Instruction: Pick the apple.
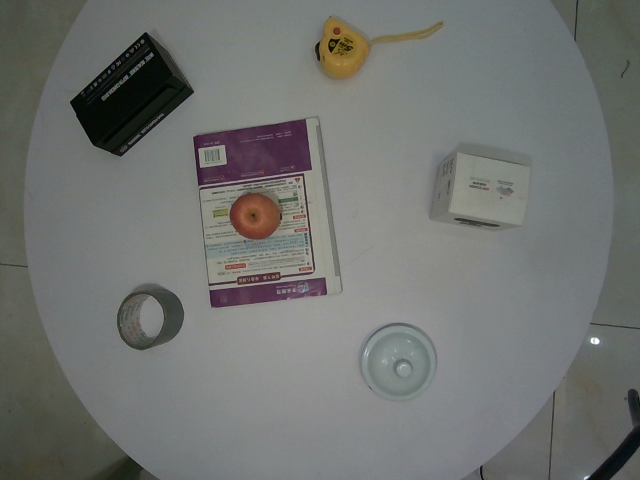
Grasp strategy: vertical